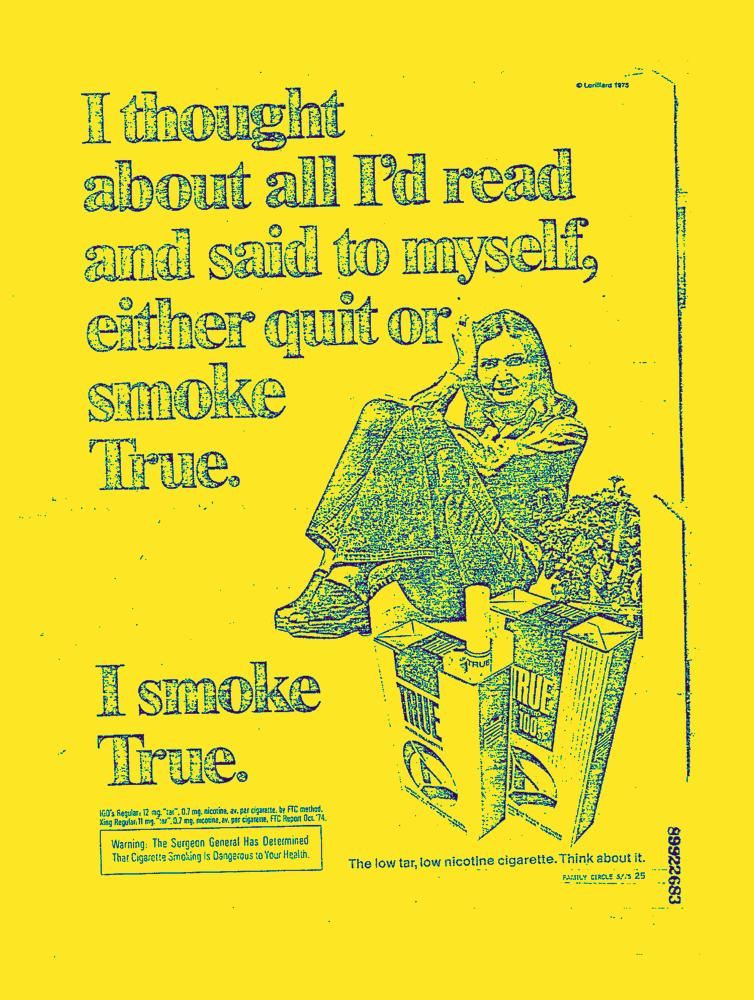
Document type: AD